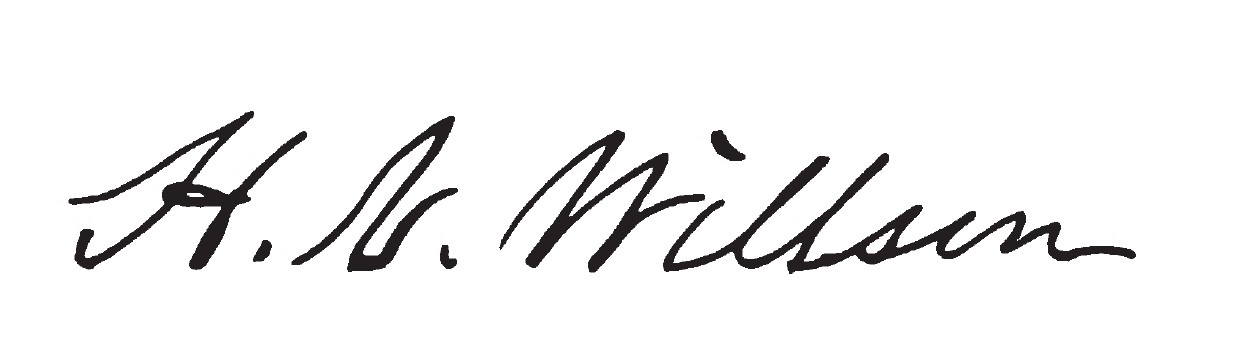
Signature of: hiram v willson